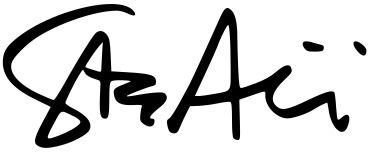
Signature of: steve albini